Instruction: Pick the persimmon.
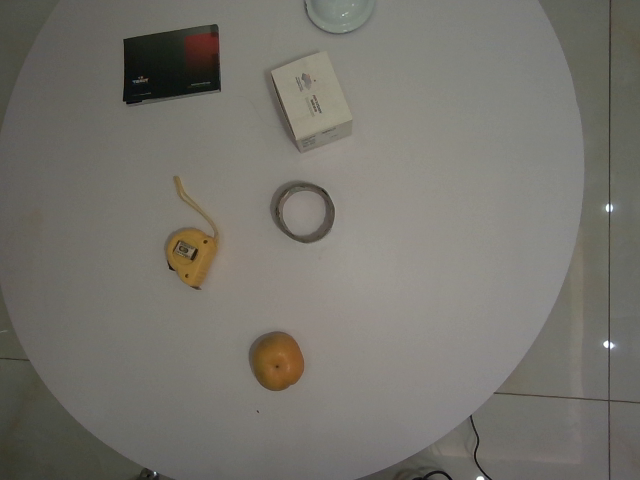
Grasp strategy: vertical